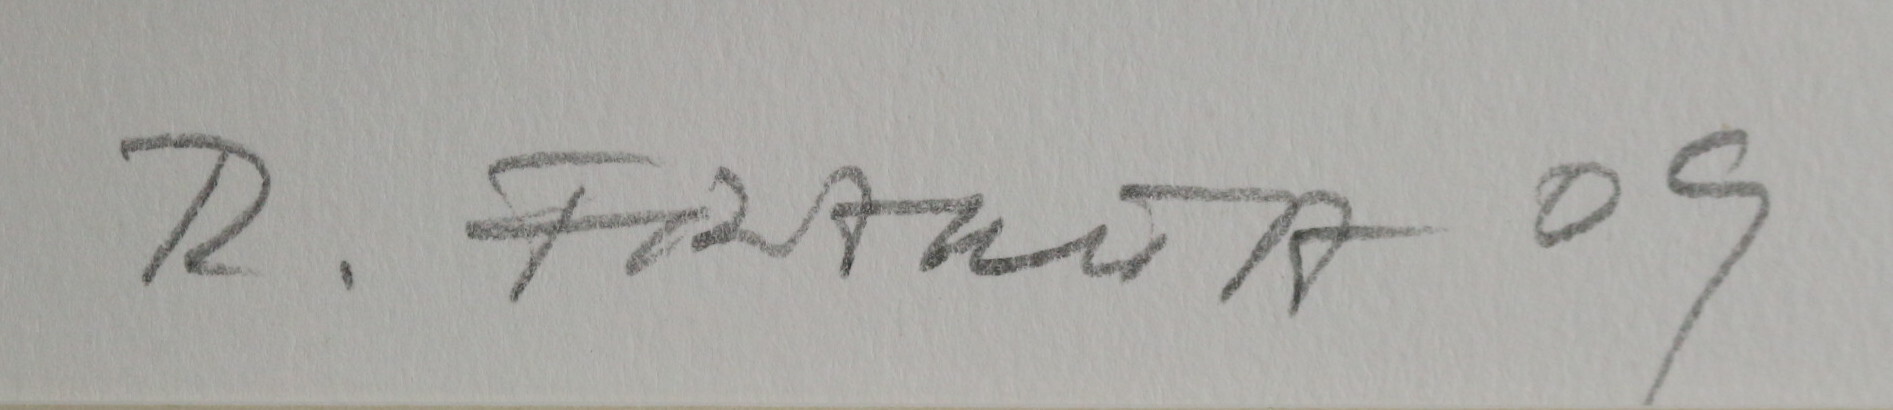
Signature of: roman franta